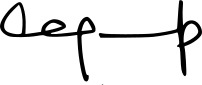
Signature of: regina ip